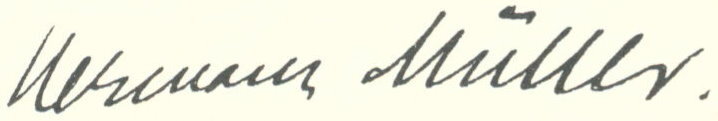
Signature of: hermann müller